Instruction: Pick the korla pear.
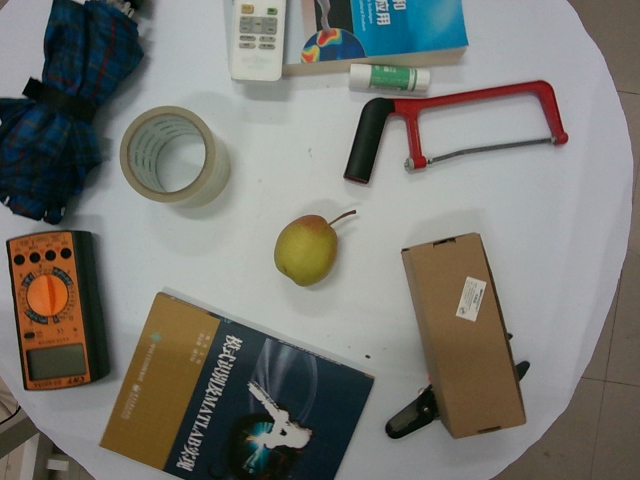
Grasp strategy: vertical